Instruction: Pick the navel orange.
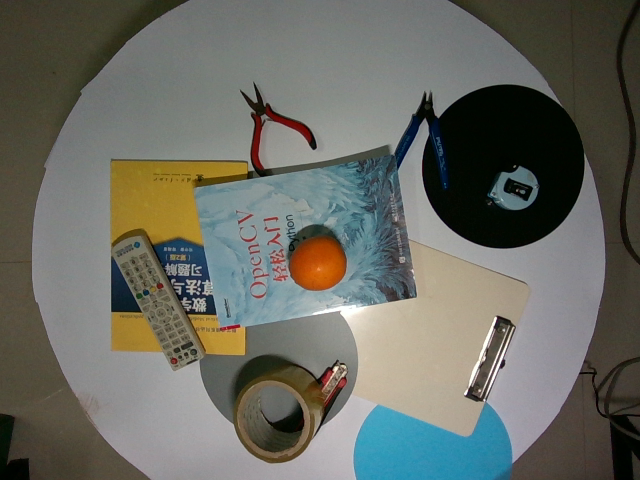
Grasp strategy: vertical